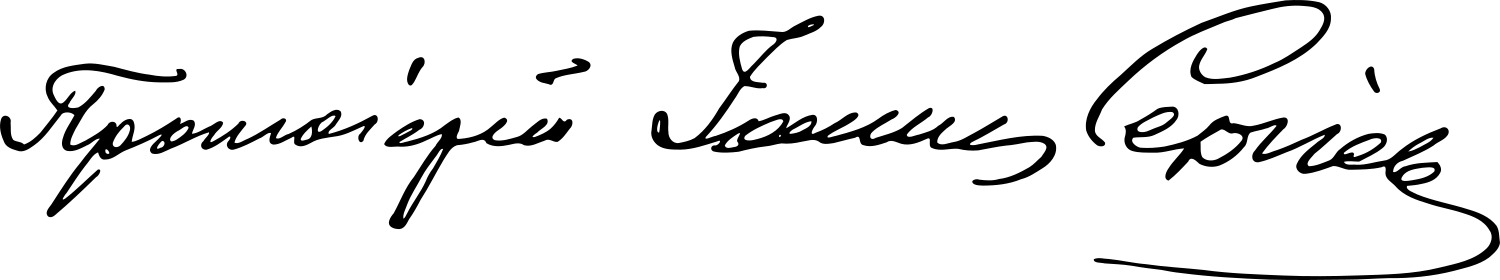
Signature of: john of kronstadt